Question: What are the imaging findings?
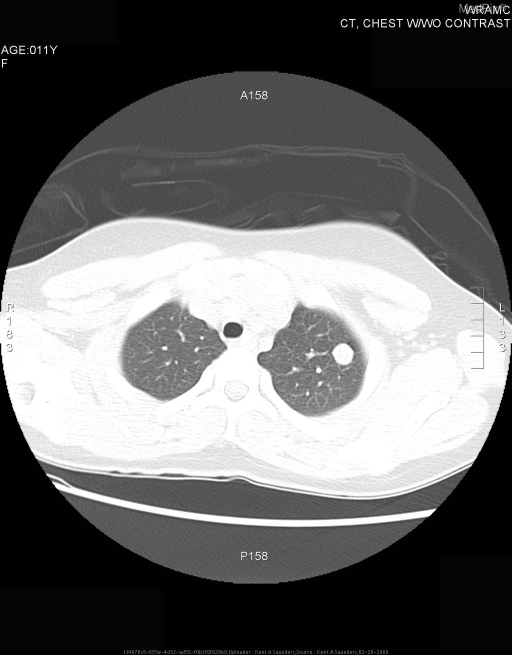
Answer: The imaging shows There is a left upper lobe pulmonary nodule which measures approximately 1.1 cm in diameter. There is central calcification within this lesion, which has become slightly more dense over the year in between CT.  The borders are well demarcated. There is a left upper lobe pulmonary nodule which measures approximately 1.1 cm in diameter..